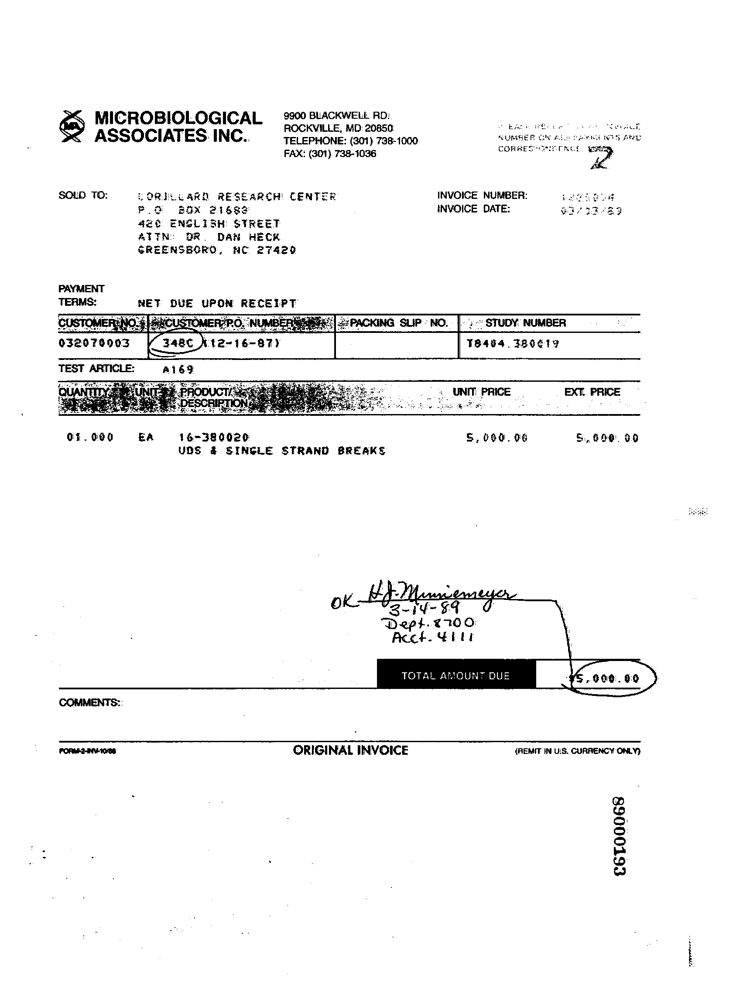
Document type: Invoice